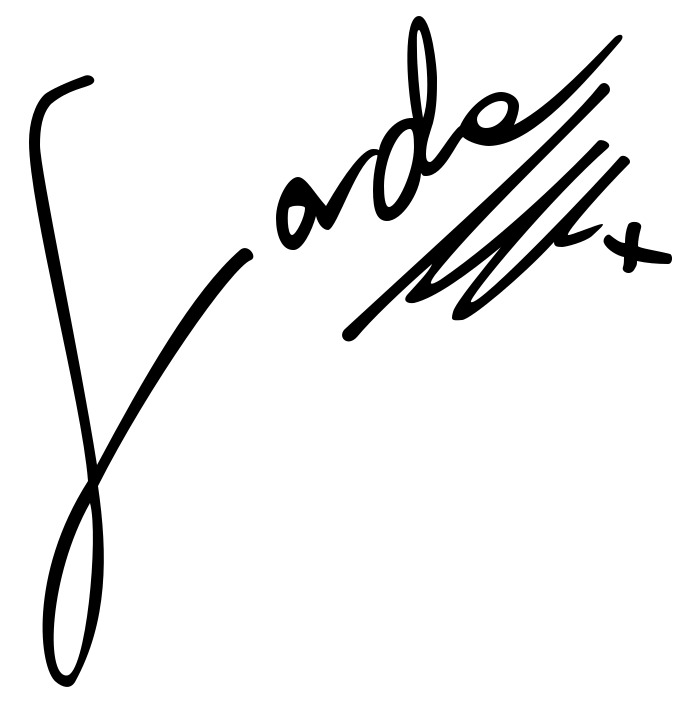
Signature of: lorde